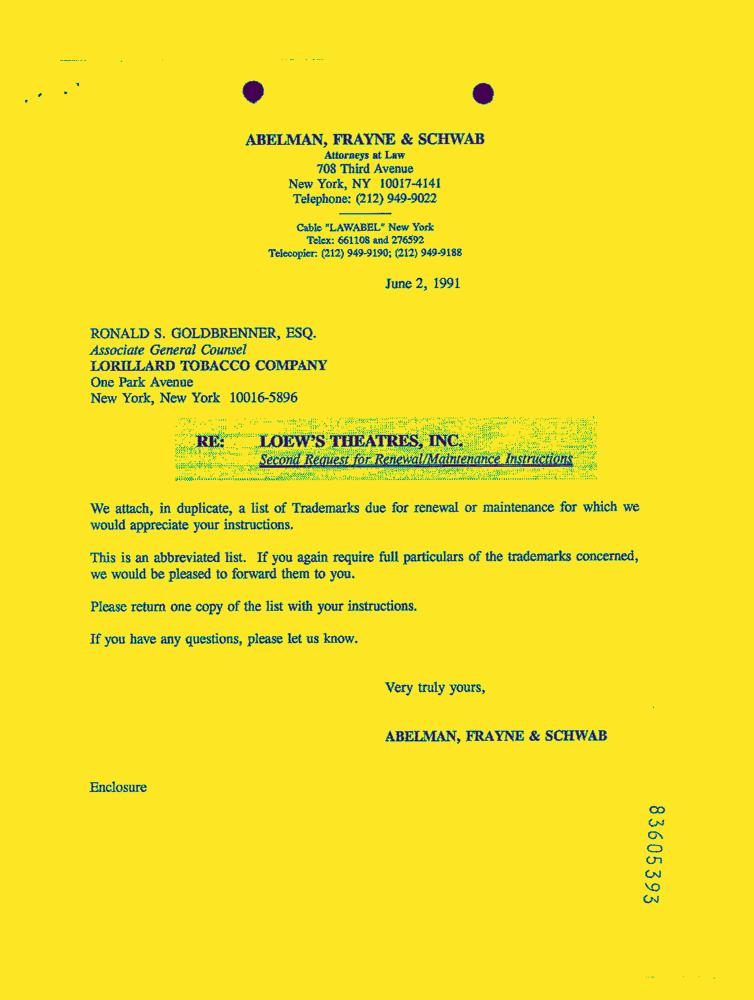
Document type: Letter-Doc